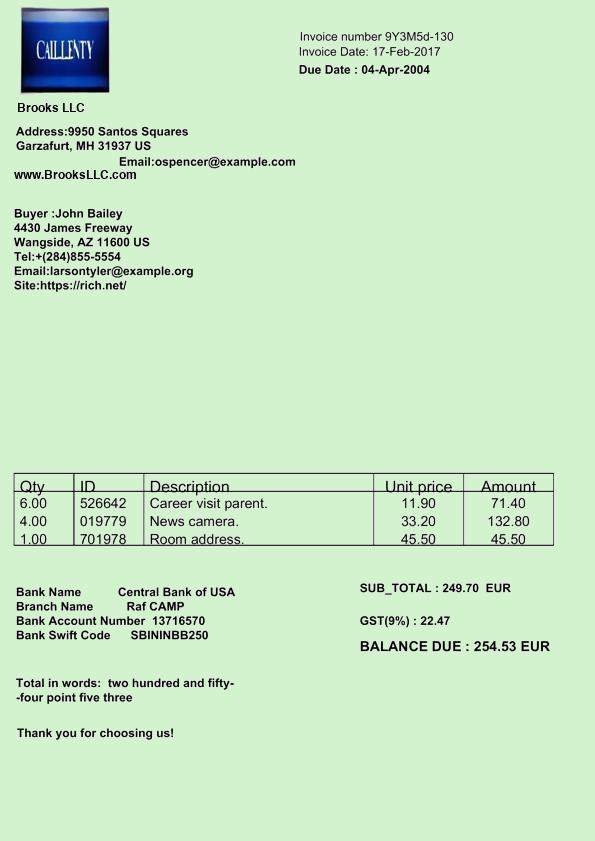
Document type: Invoice